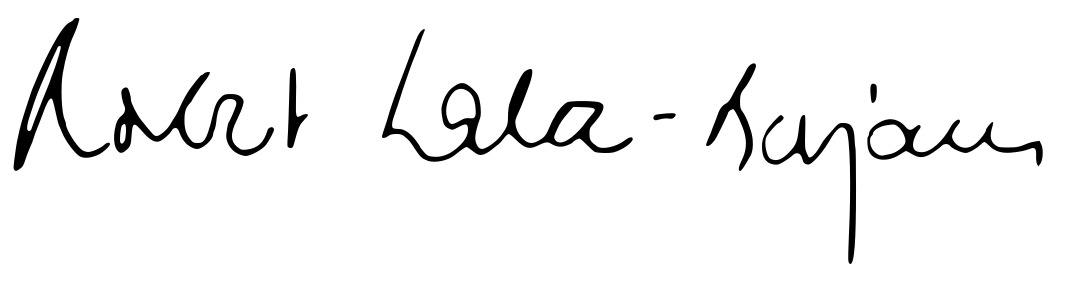
Signature of: norbert walter borjans